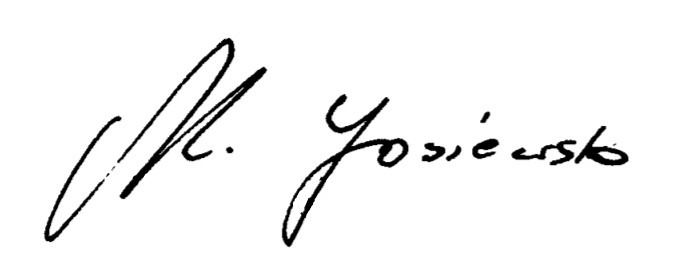
Signature of: małgorzata gosiewska